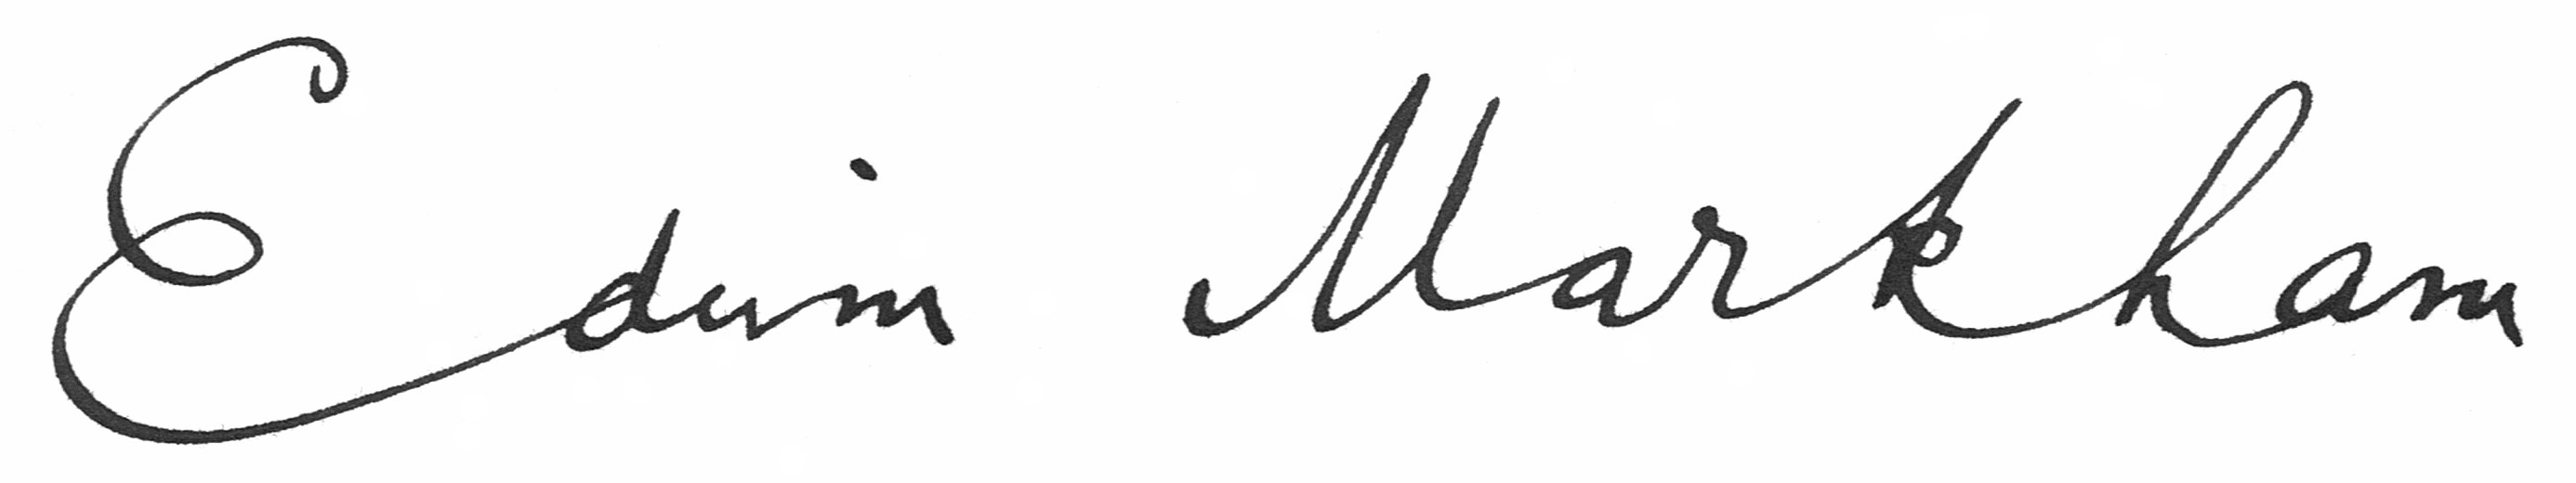
Signature of: edwin markham